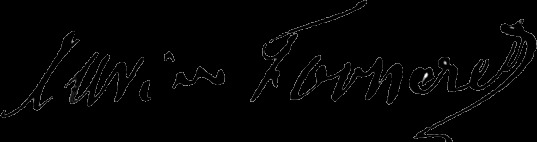
Signature of: xavier forneret